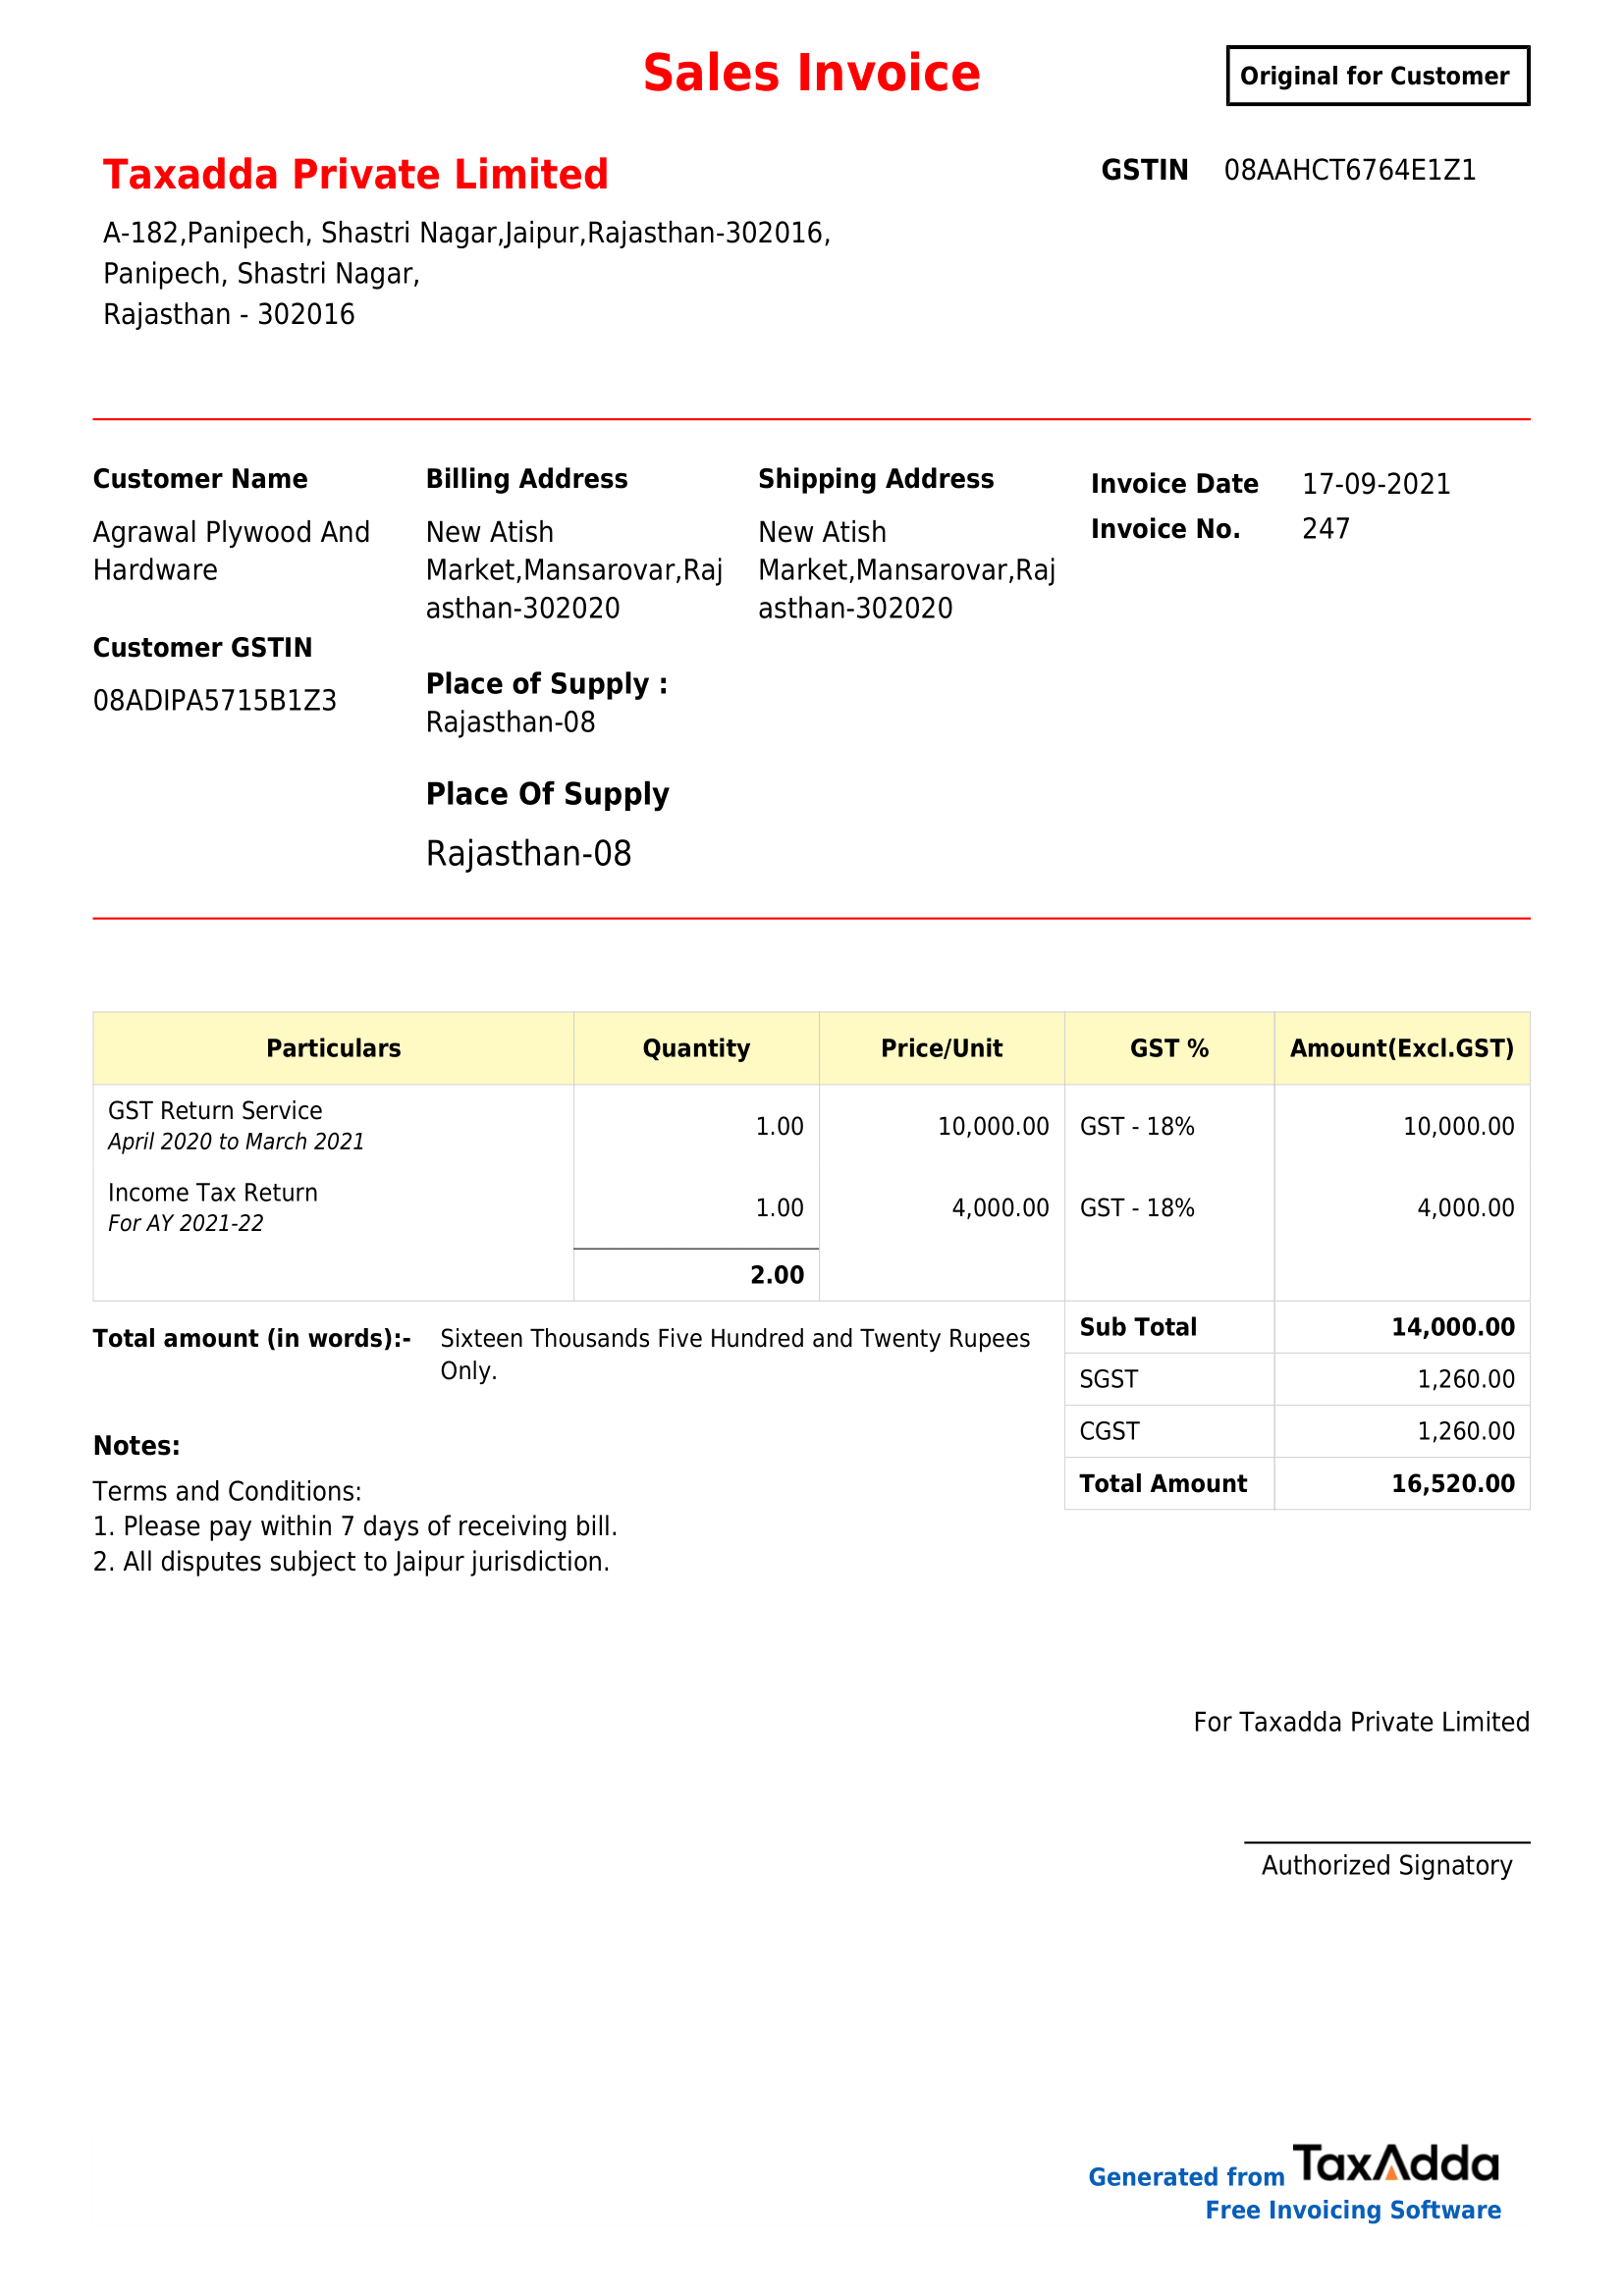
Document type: Invoice